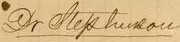
Signature of: m f stephenson